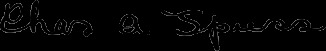
Signature of: charles a spiess